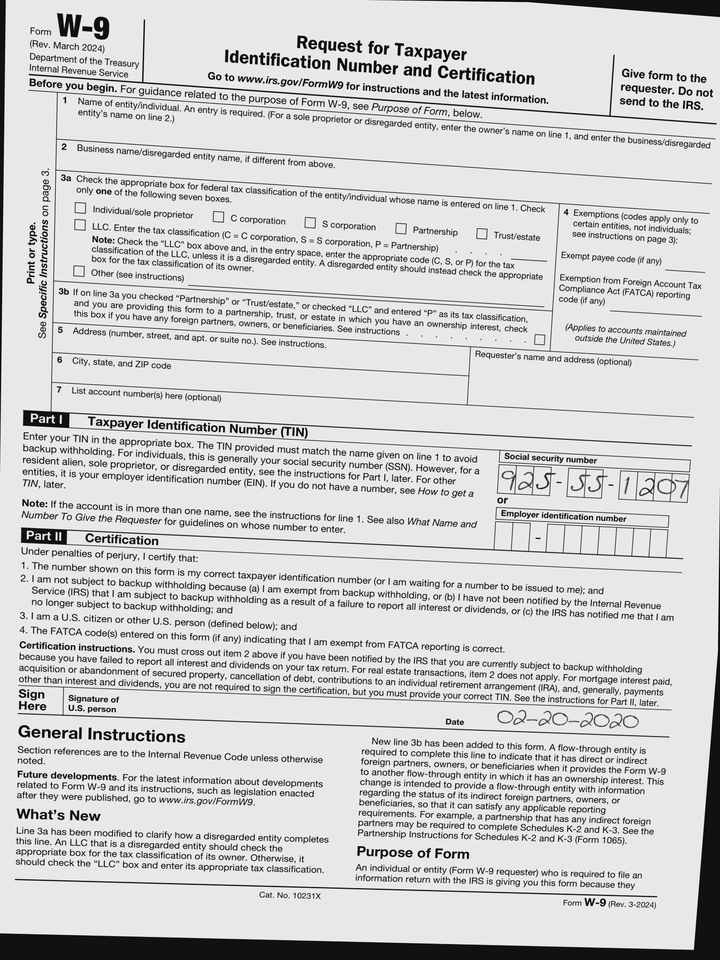
cbx: no
ssn: 925551207
sdt: 02-20-2020